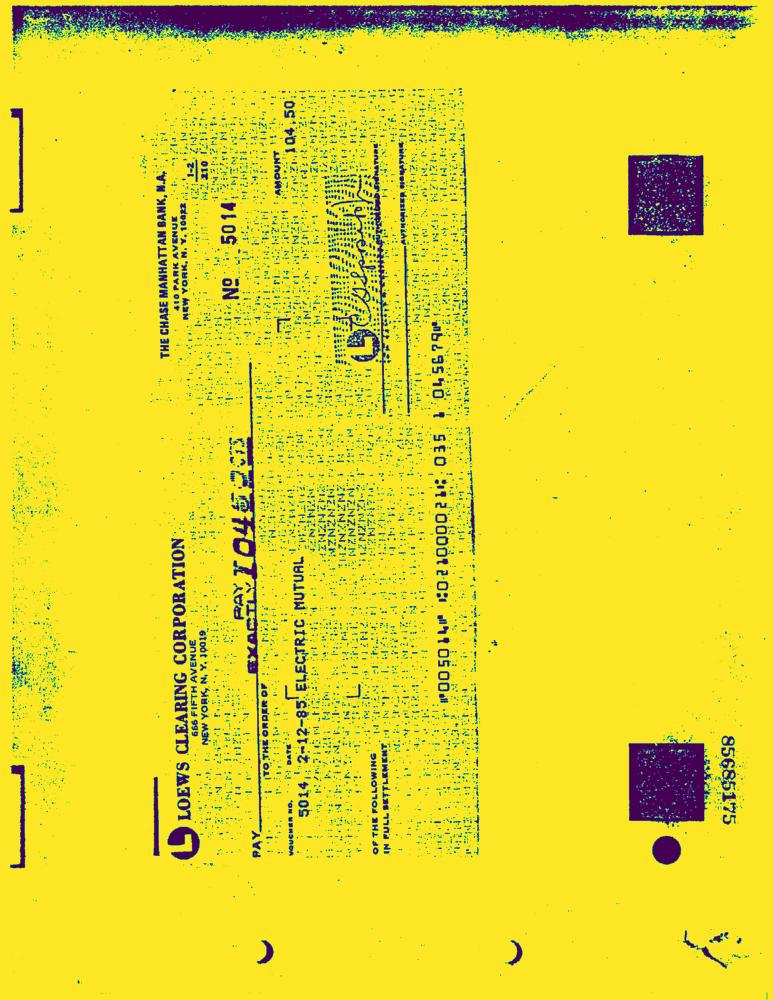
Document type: Invoice-Doc